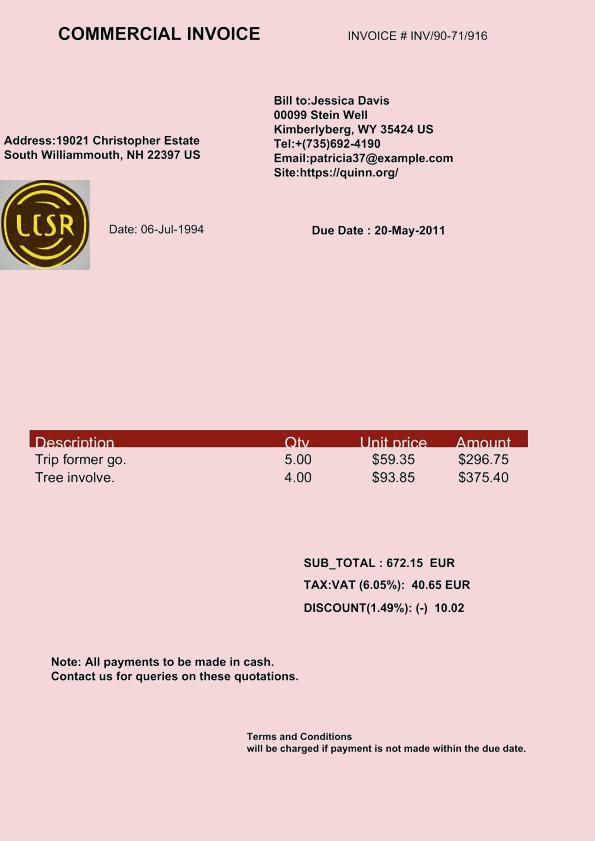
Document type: Invoice